Question: What is the address or location of the property listed in the document?
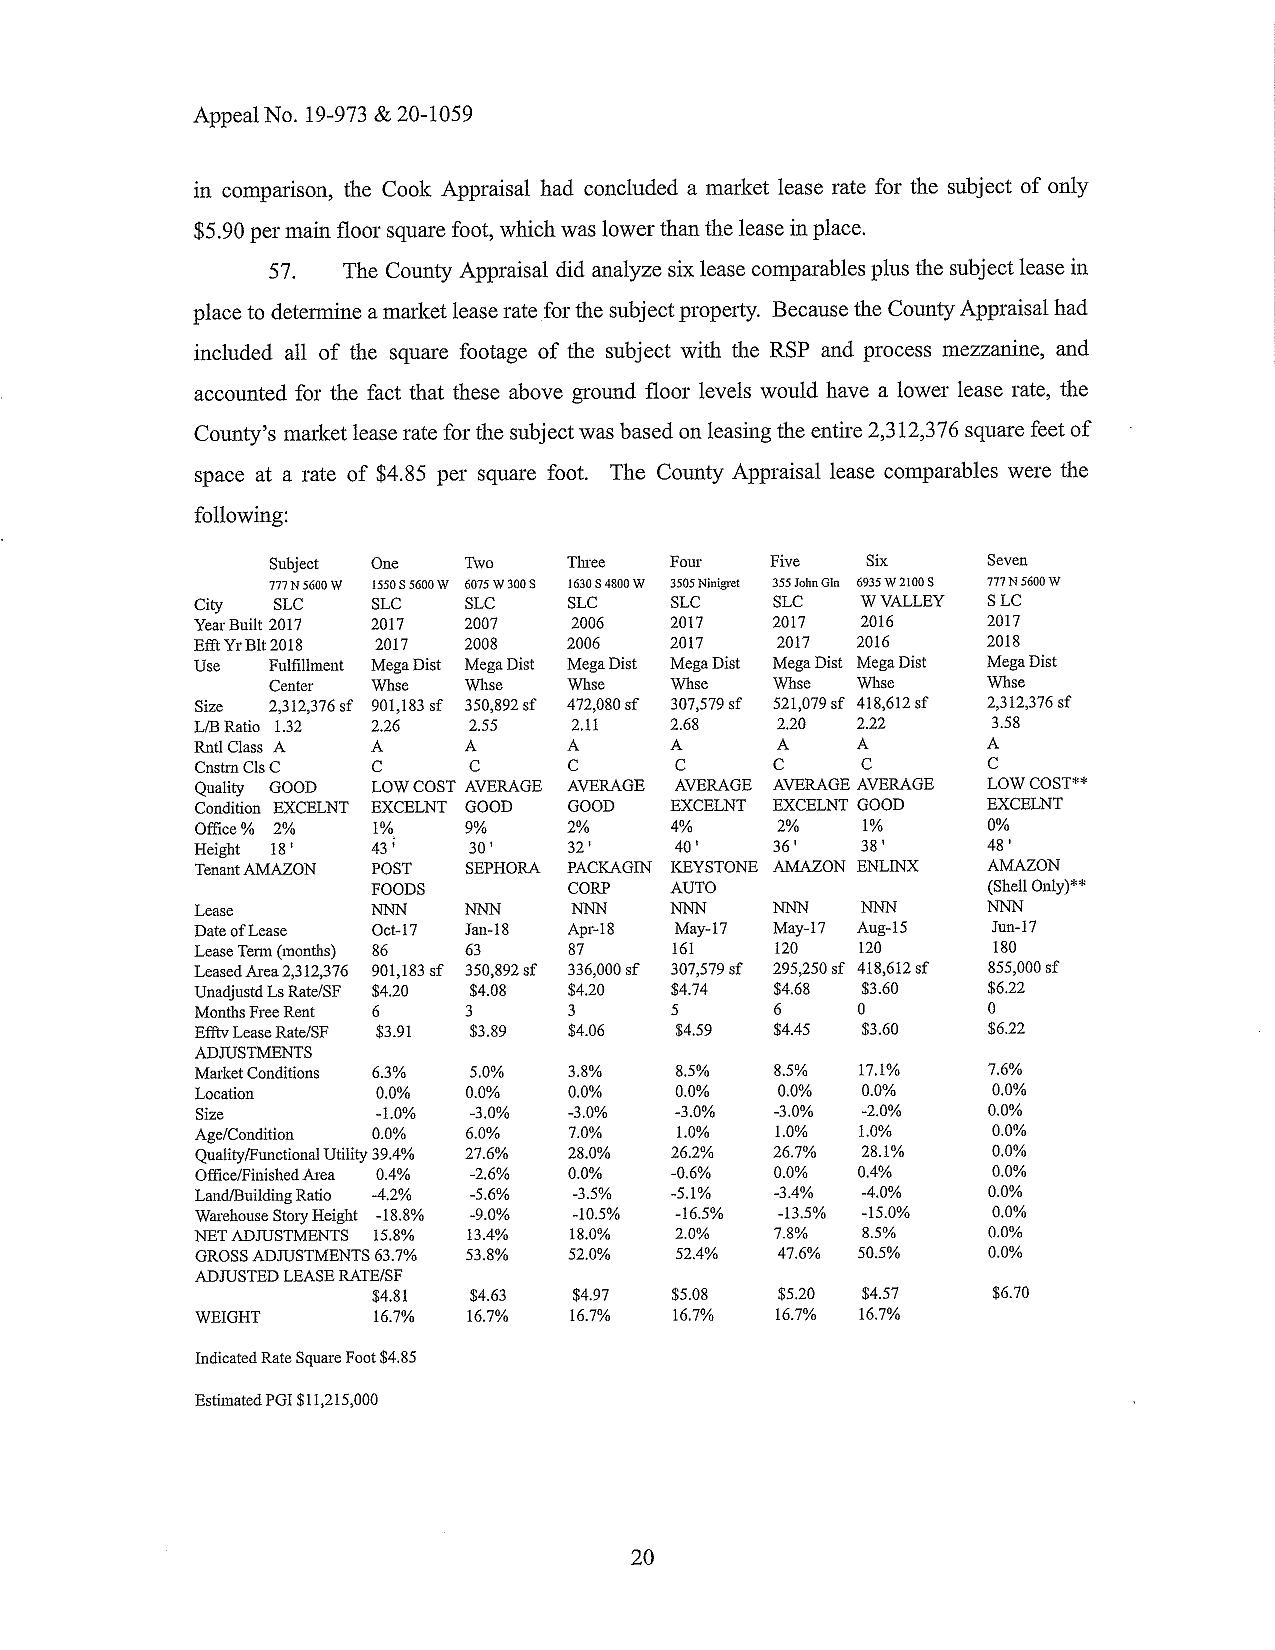
Answer: "777 W 700 S"